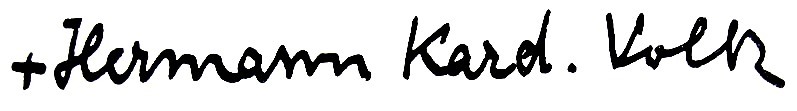
Signature of: hermann volk